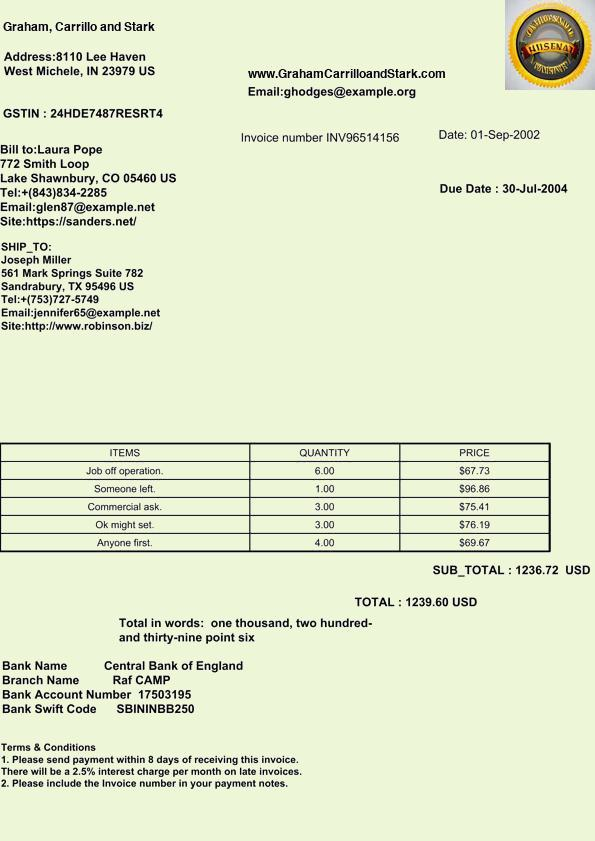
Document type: Invoice